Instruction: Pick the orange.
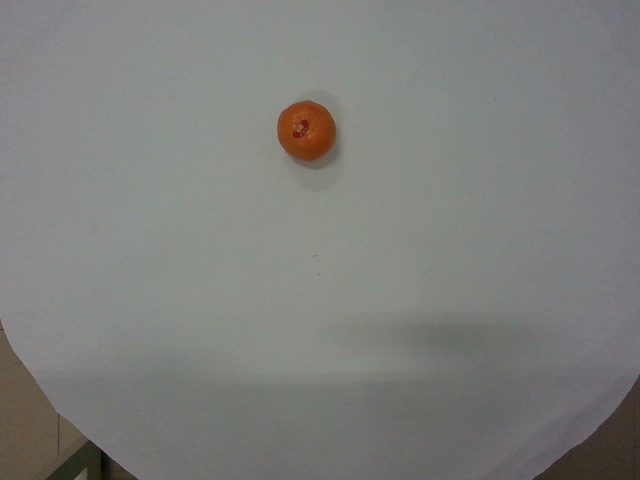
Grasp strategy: vertical